Question: What is the filing due date as per the document?
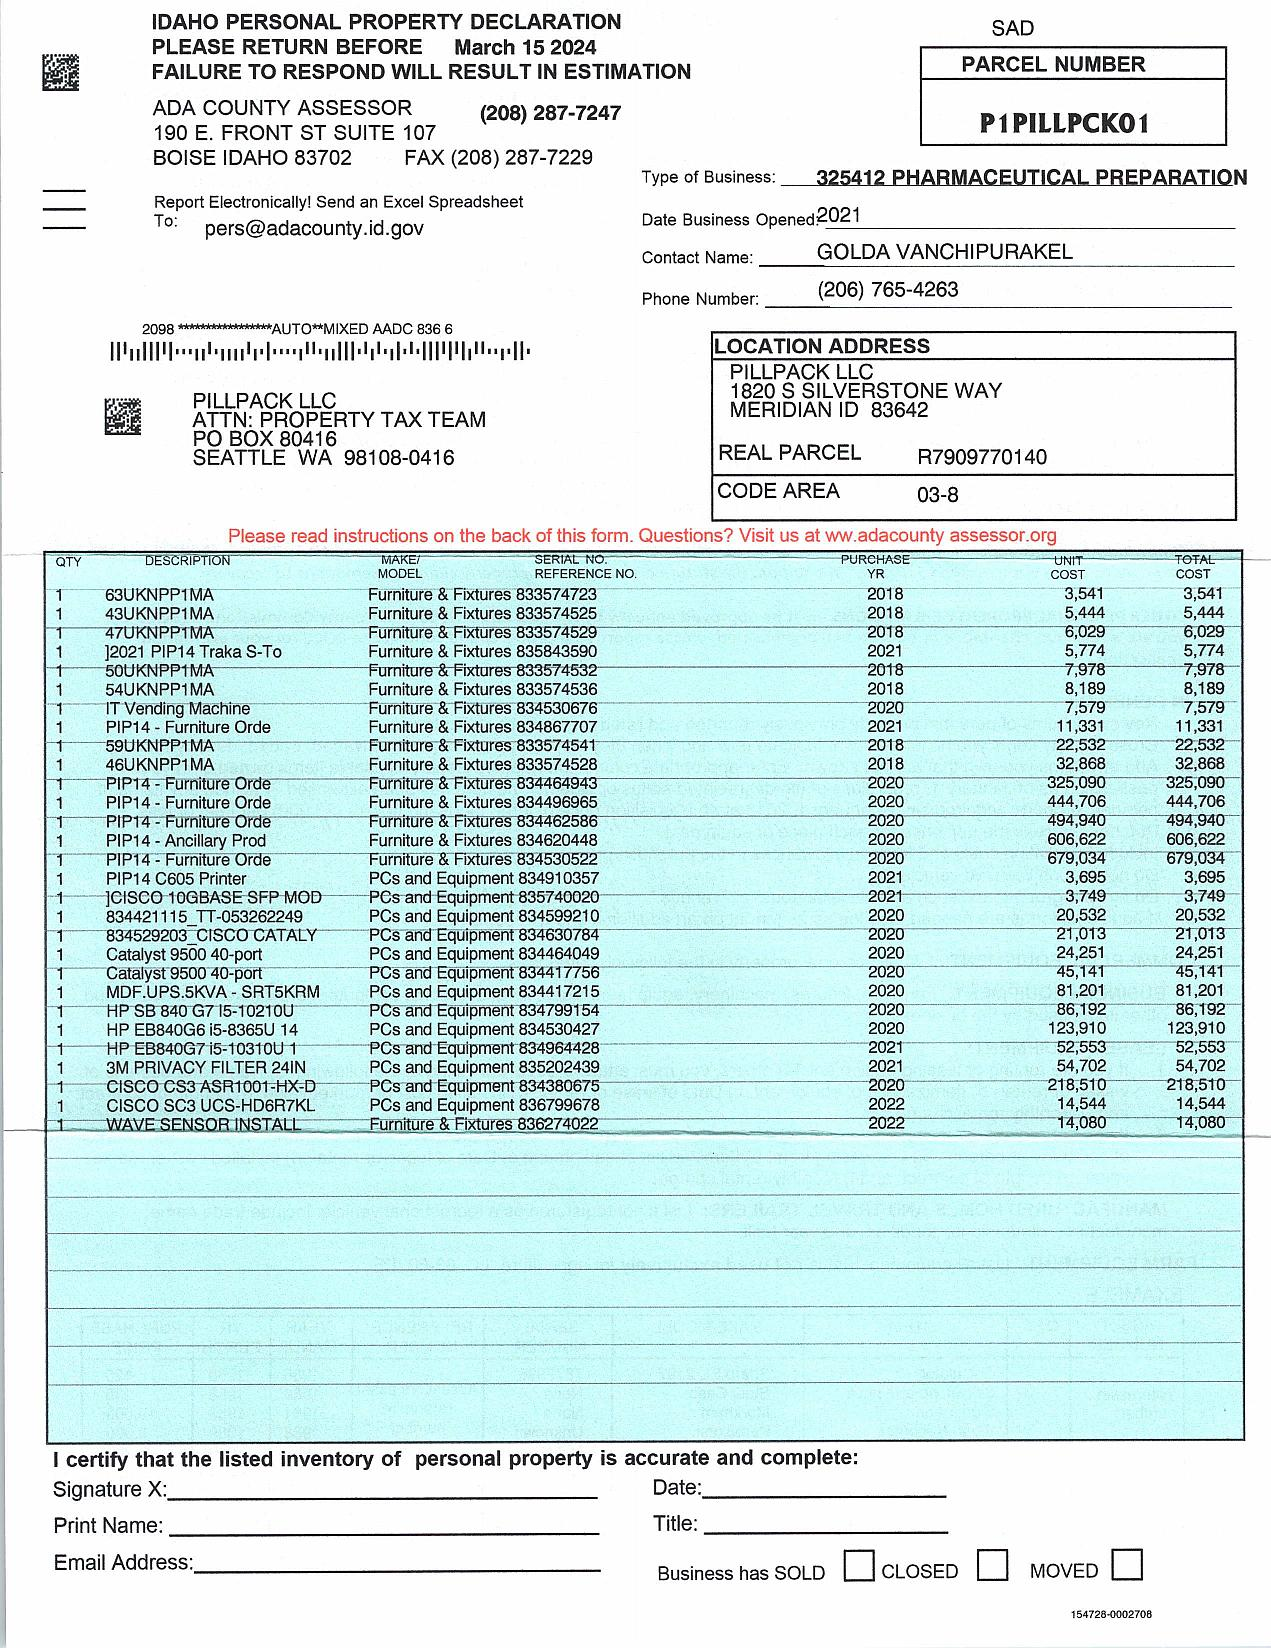
Answer: "March 15 2024"